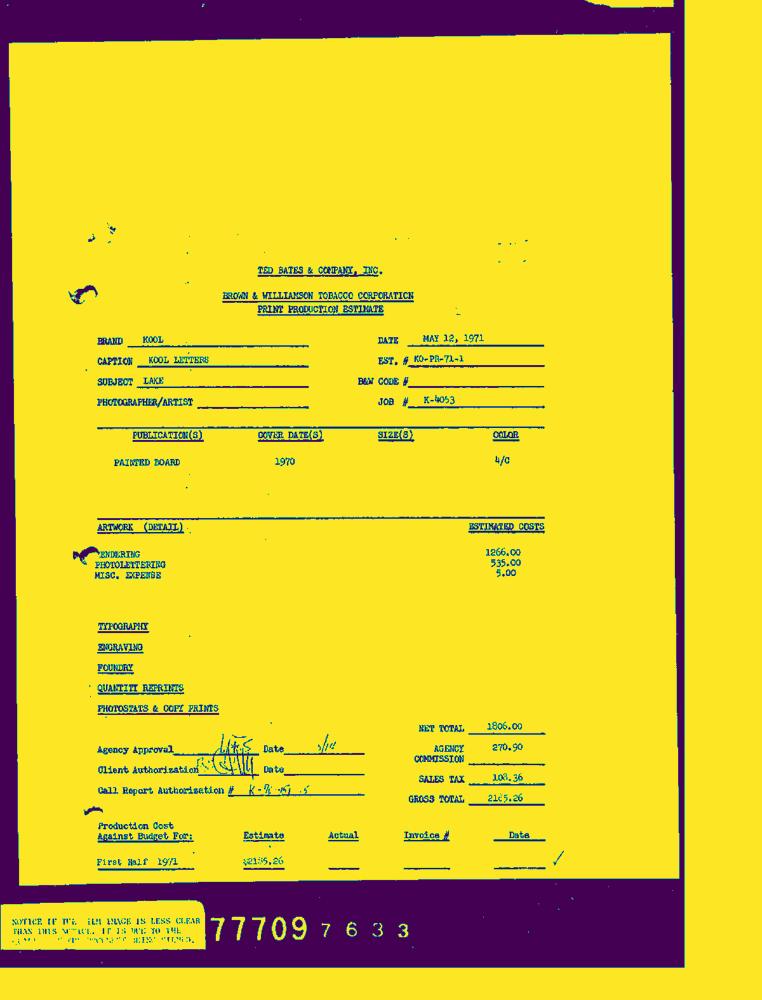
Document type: Invoice-Doc